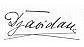
Signature of: májuska puskás